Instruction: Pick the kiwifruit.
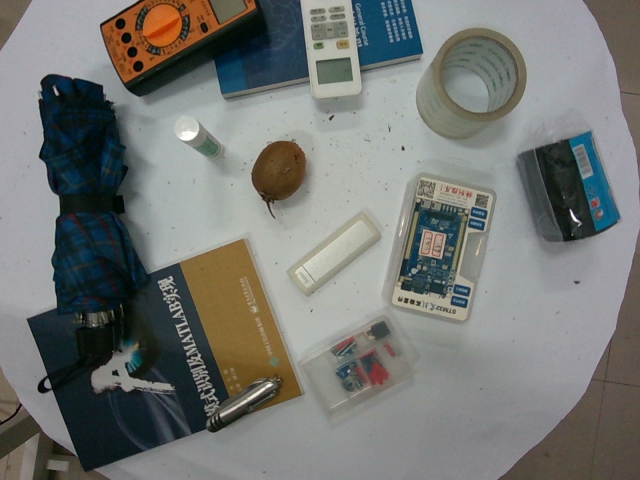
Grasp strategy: vertical